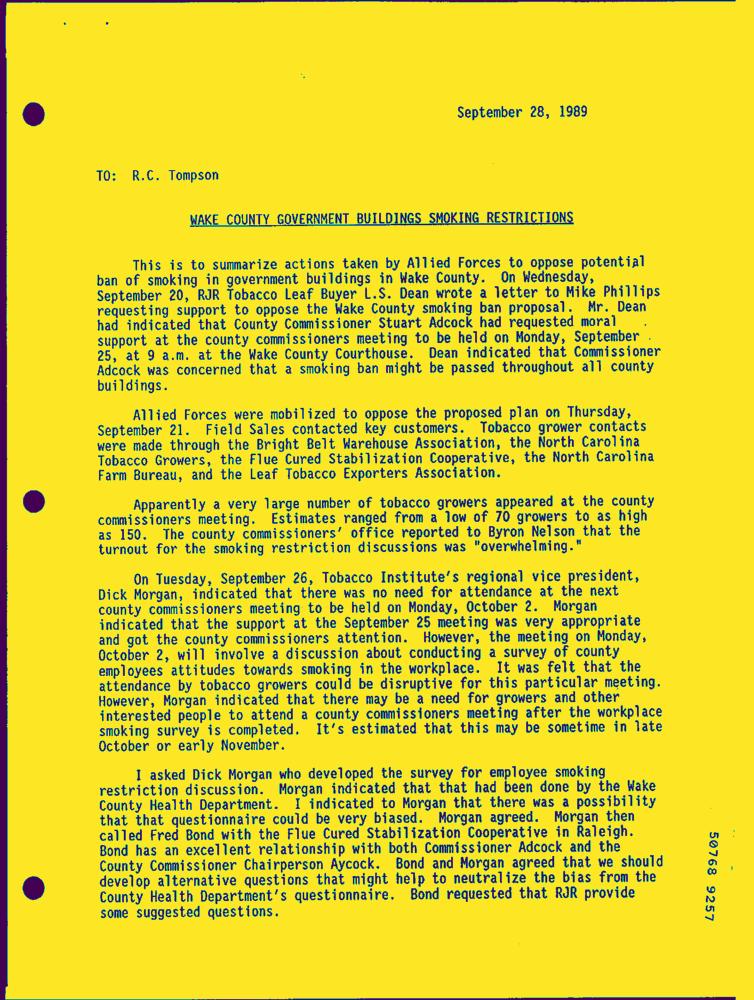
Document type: Letter-Doc